Question: What appears to be the issue?
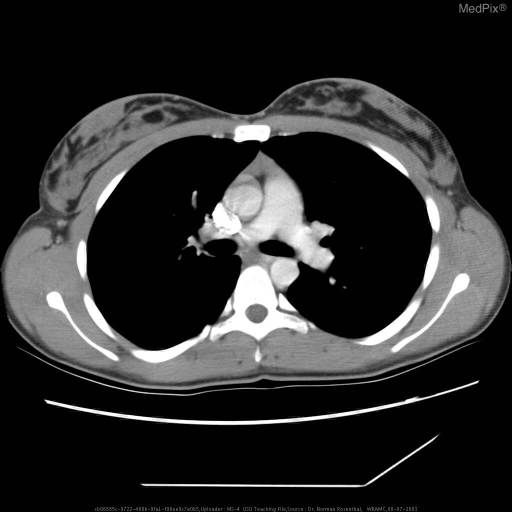
Answer: The findings suggest Residual Thymus. Residual Thymus. The patient might have a history of This is a 22 y/o AD WF at NNMC where she has been followed by Neurology for one year for myasthenia gravis, treated with prednisone and cyclosporin.  She has  good strength.  Chest CT in July 2002 shows residual thymus, and no mass.  Now s/p total thymectomy via median sternotomy.  Path specimen revealed thymic hyperplasia without malignancy..